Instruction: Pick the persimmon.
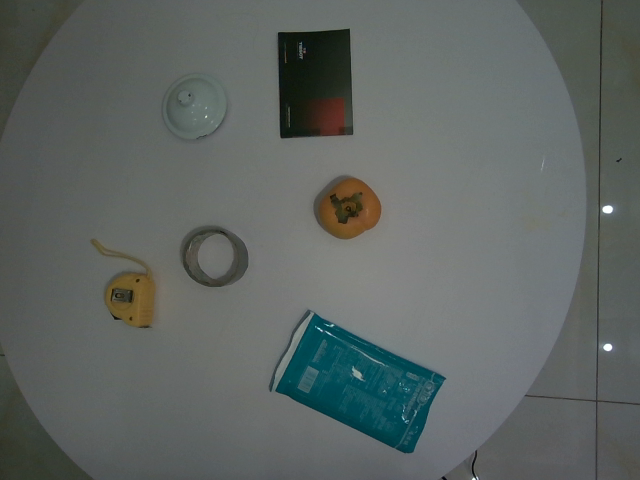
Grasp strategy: vertical